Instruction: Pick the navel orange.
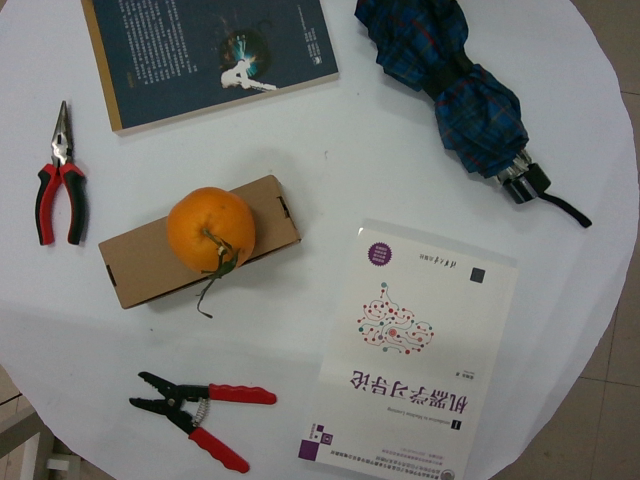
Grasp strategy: vertical